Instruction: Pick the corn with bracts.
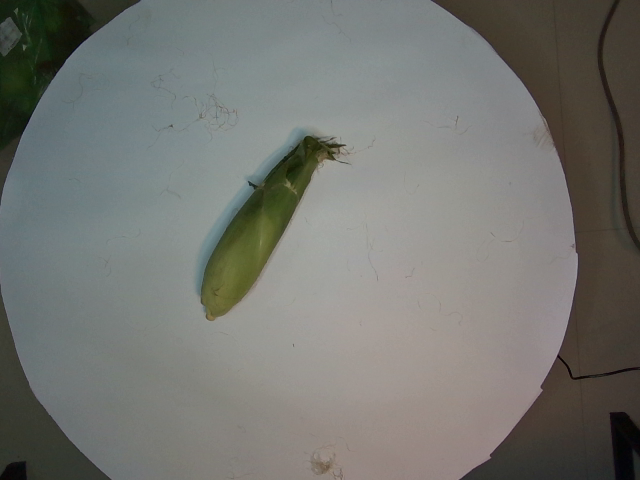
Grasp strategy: vertical